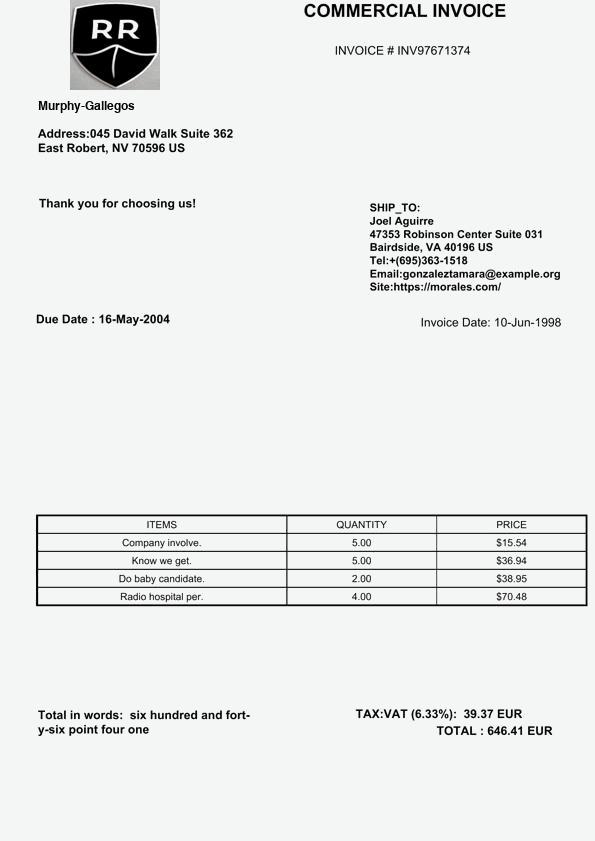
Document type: Invoice